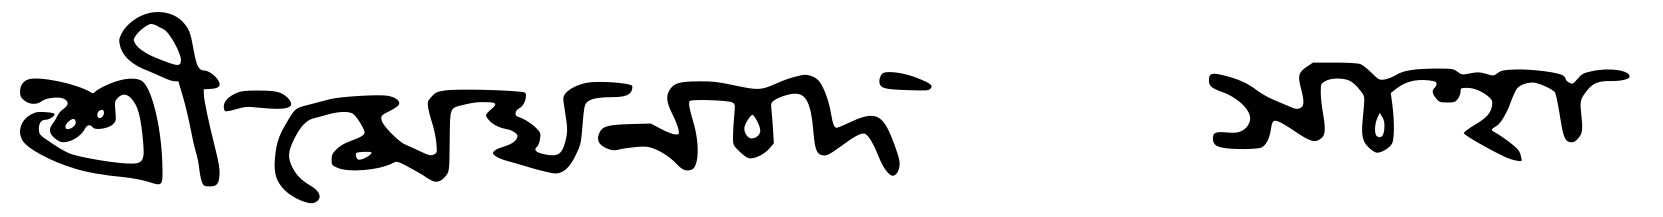
Signature of: meghnad saha